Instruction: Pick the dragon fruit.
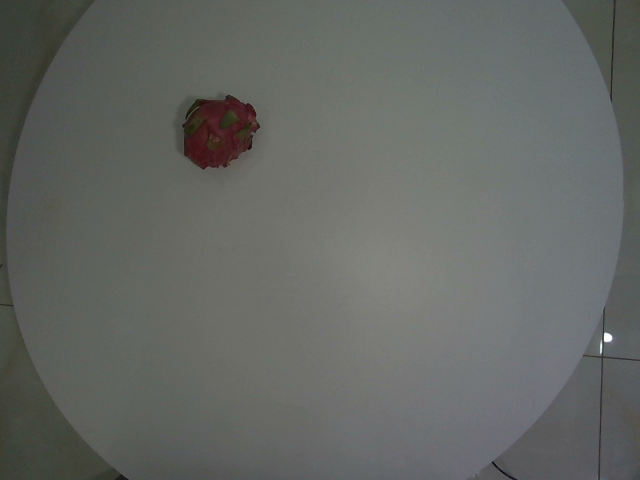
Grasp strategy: vertical